Question: What jurisdiction, city, or county is the document associated with?
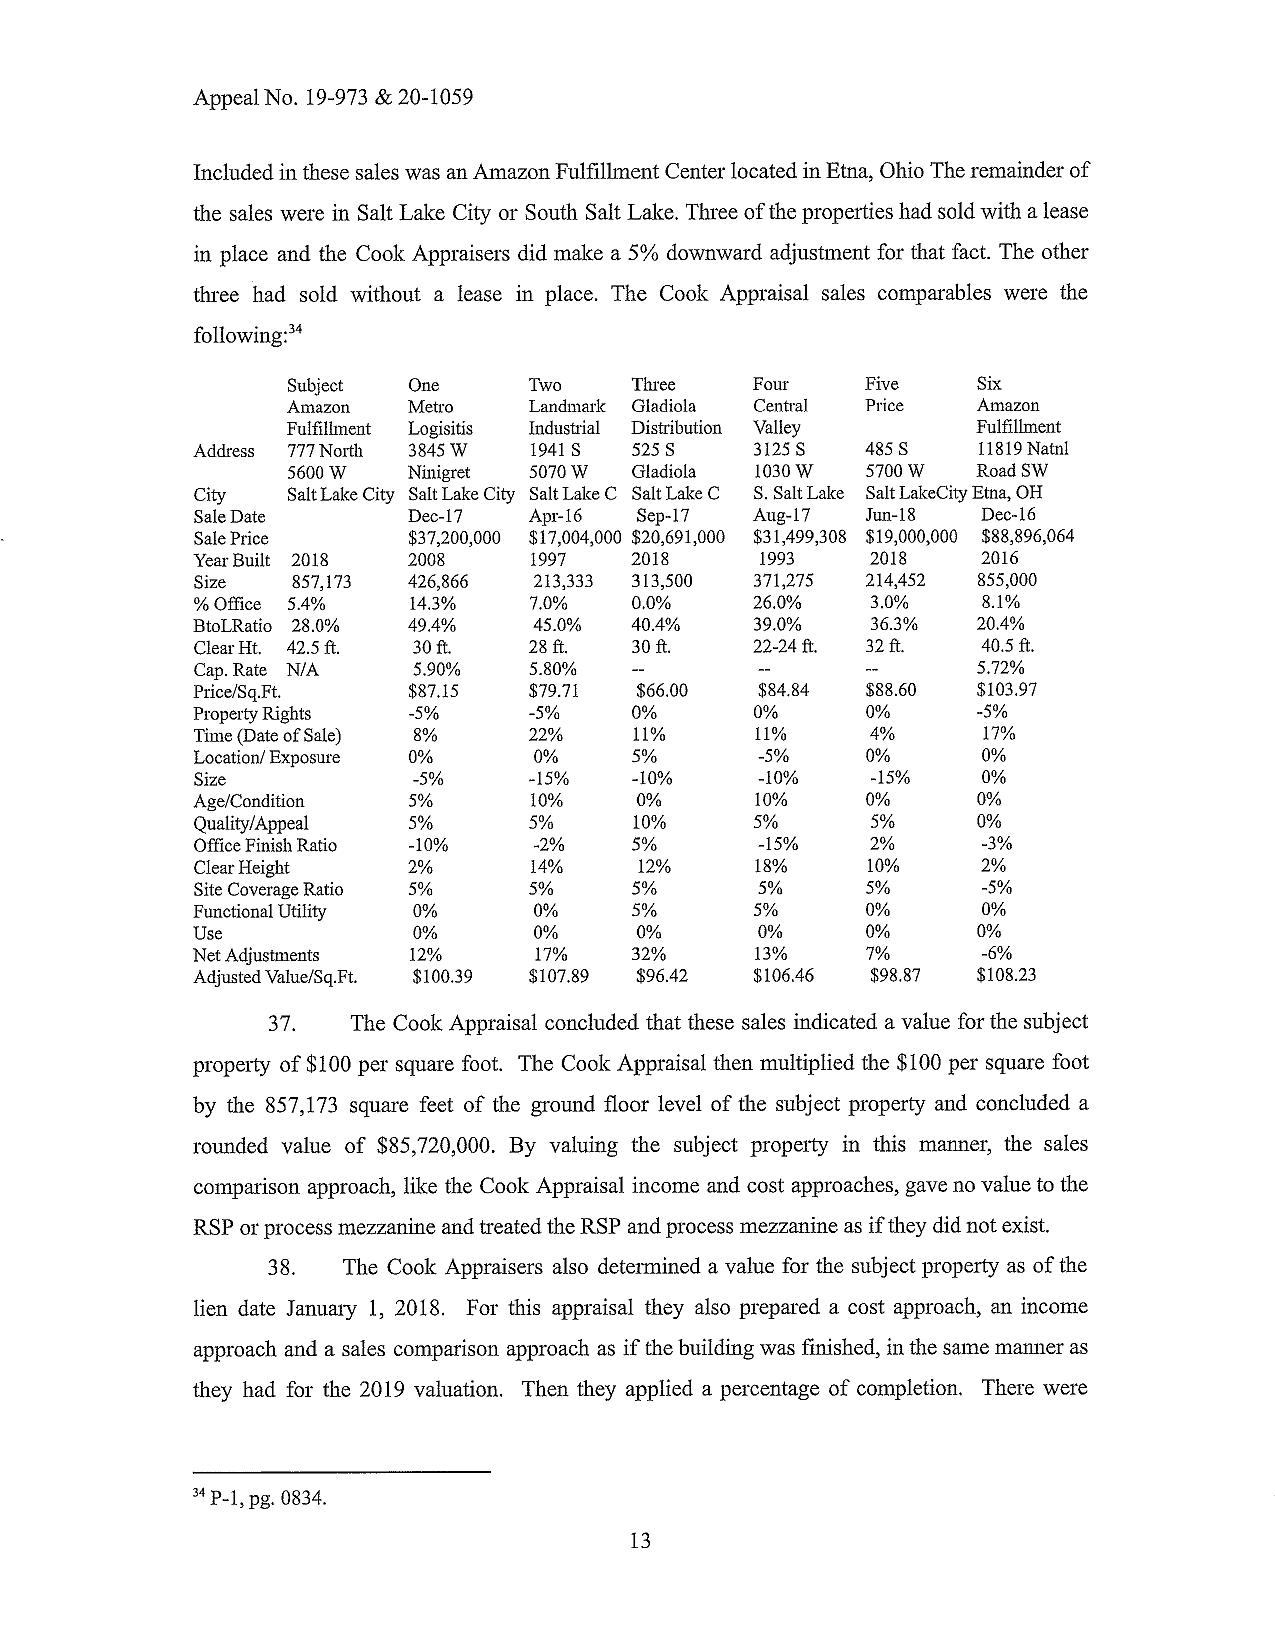
Answer: "Salt Lake City"